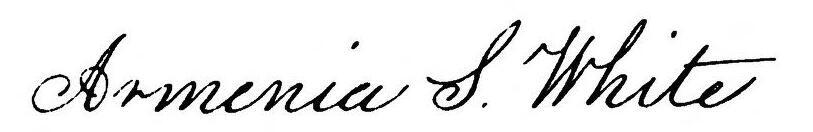
Signature of: armenia s white